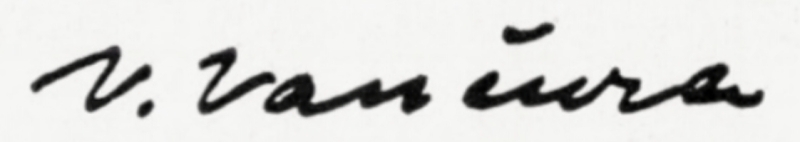
Signature of: vladislav vančura